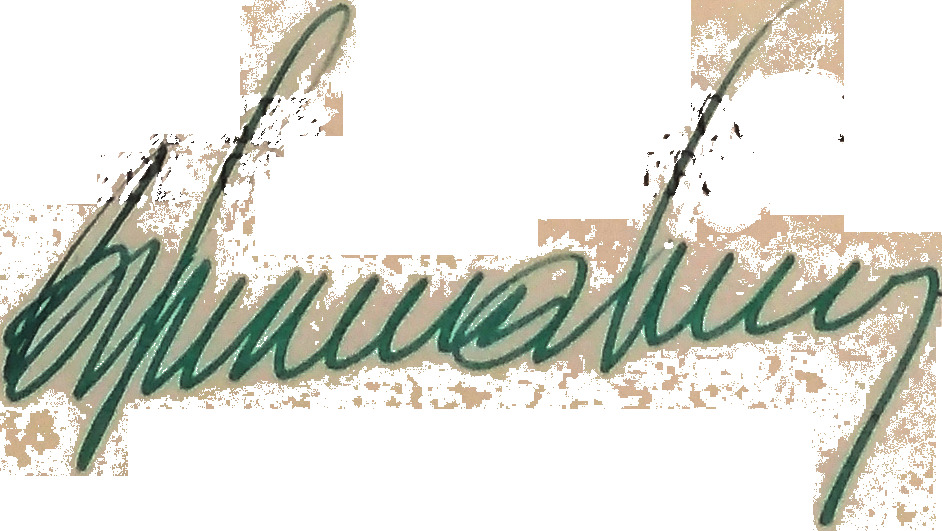
Signature of: witalij nikitczenko